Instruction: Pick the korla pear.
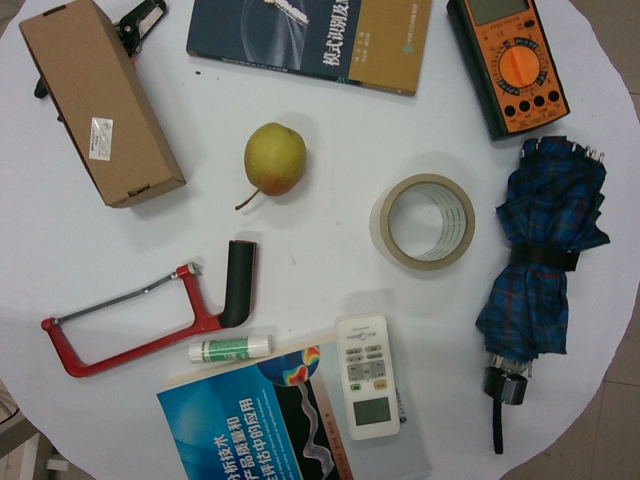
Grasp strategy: vertical